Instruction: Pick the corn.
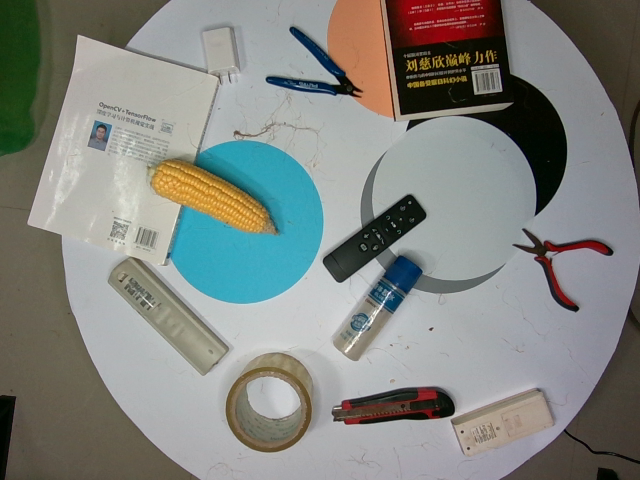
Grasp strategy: vertical